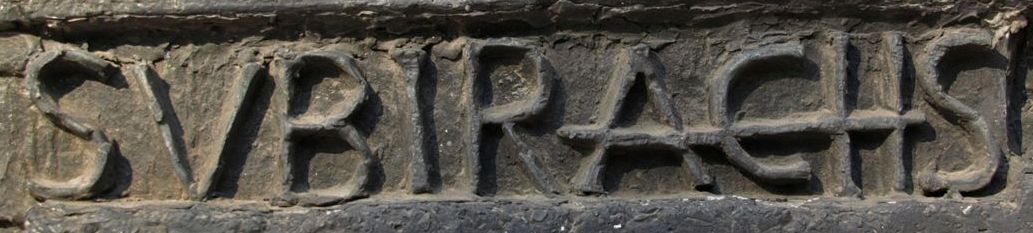
Signature of: josep maria subirachs